Can you pull out the amount in words, numerical amount, payee's name, date of the cheque, and the bank's name from the image?
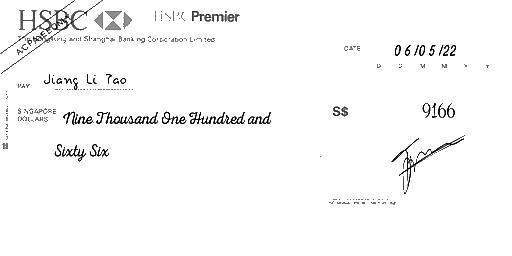
amt_in_words: Nine Thousand One Hundred and Sixty Six
amt_in_figures: 9166
payee_name: Jiang Li Tao
bank_name: HSBC
cheque_date: 06/05/22